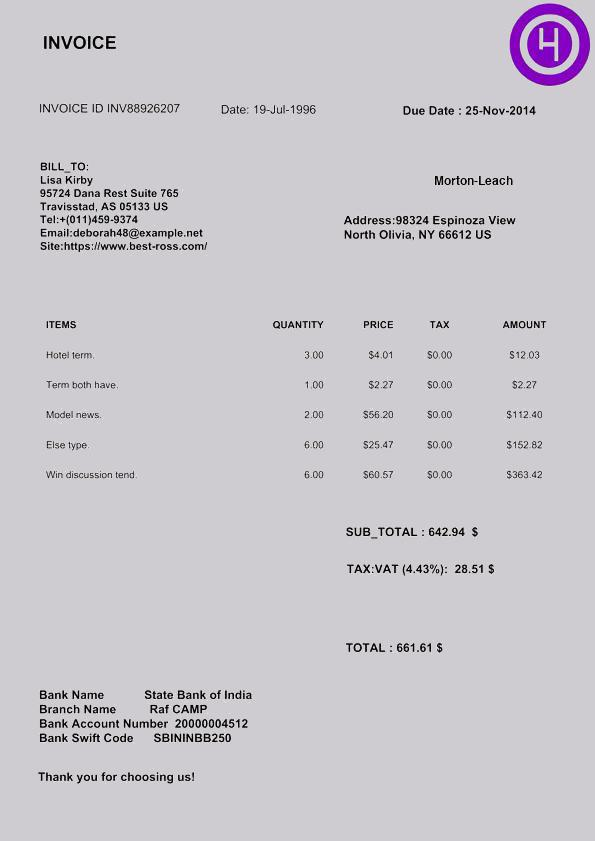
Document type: Invoice